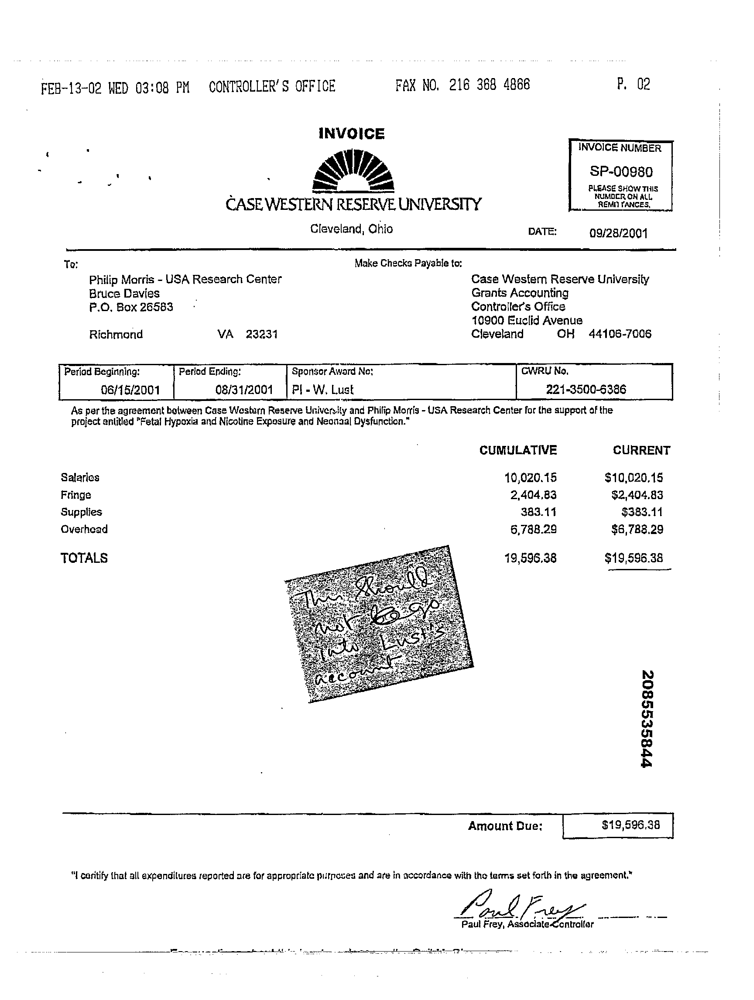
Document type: Invoice